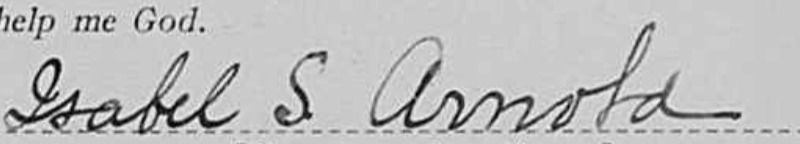
Signature of: isabel swartwood arnold